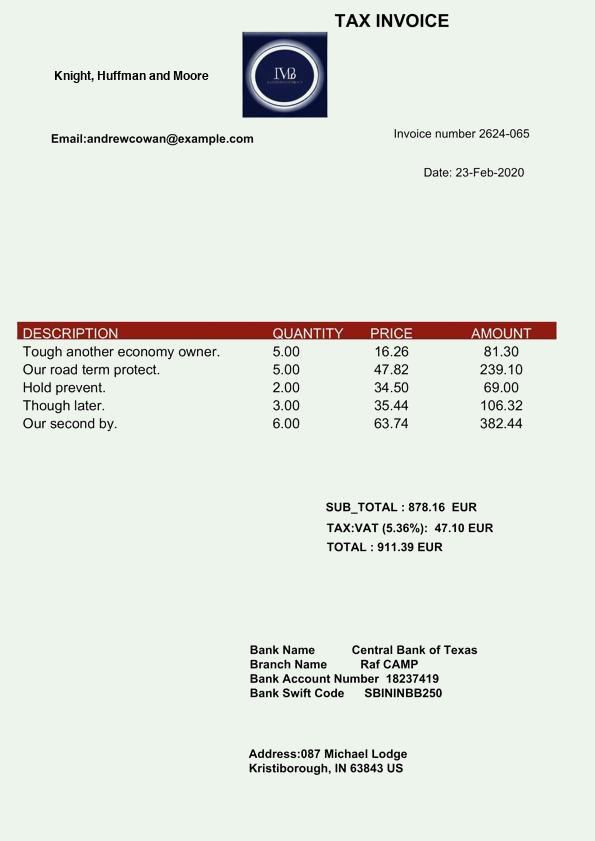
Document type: Invoice